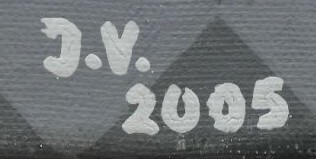
Signature of: jan vyleťal